Question: Talk about the condition:
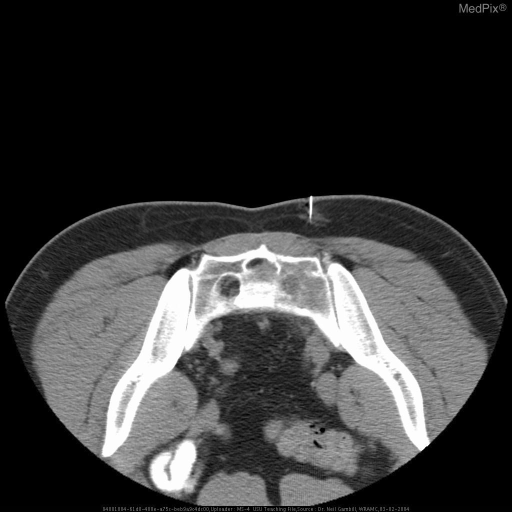
Answer: The disease is discussed as: Chondrosarcoma encompasses 20-25% of all bone sarcomas and is the second most frequent malignant bone tumor of the spine after chordoma (3-12% arise in the spine).  The average age of onset is in the adult between the ages of 40- 60 with a greater predisposition for men.  The distribution is more common in the flat bones, especially the shoulder and pelvis.  The presentation is most commonly of the exostotic type, as a large calcified mass in a vertebral body developing into the paraspinal tissue.  The center of the tumor is often calcified with stippling and mottling with underlying bone distruction with a thick cap of sarcomatous cartilage surrounding the calcified mass. The causes include de novo appearance, malignant transformation of an enchondroma, or development from the cartilaginous cap of an osteochondroma.  The clinical hx is often one of an indolent pain, swelling, with a progressive increase in size to the point of compression of neighboring organs, nerve root, or spinal cord compression.  The cartilage emits a high T2 signal on MRI.  Treatment is radical surgical resection due to the fact that the tumor is very refractory to chemotherapy.   Incidently, most tumors are discovered late in presentation forcing a piecemeal resection and increased recurrence post-op.  The dedifferentiated chondrosarcoma a low-grade tumor often transforms into osteosarcoma or malignant fibrous histiocytoma and becomes responsive to chemotherapy.  Prognosis is that a low-grade lesion has a 90% 10-year survival, while high-grade have 20-40% 10-year survival. Follow-up with plain films to screen for recurrence.